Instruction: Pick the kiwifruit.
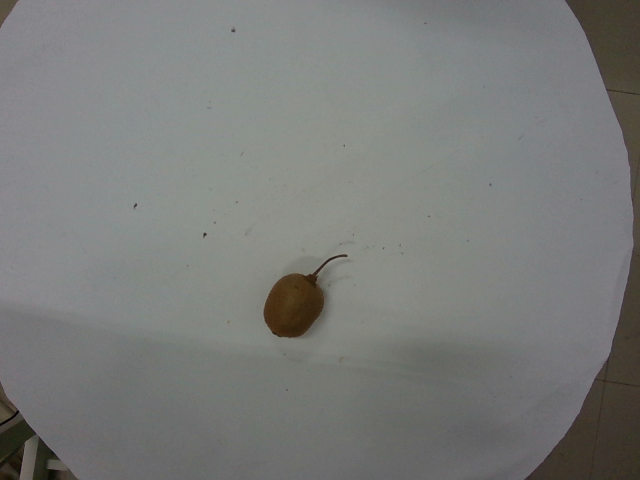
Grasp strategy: vertical